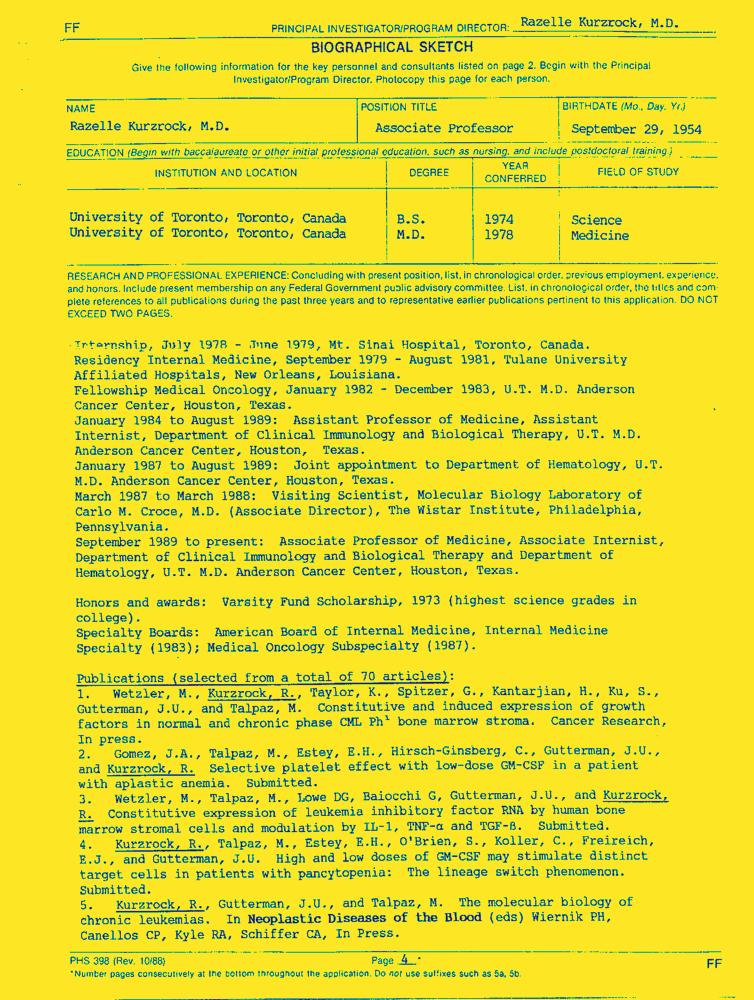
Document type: Resume-Doc